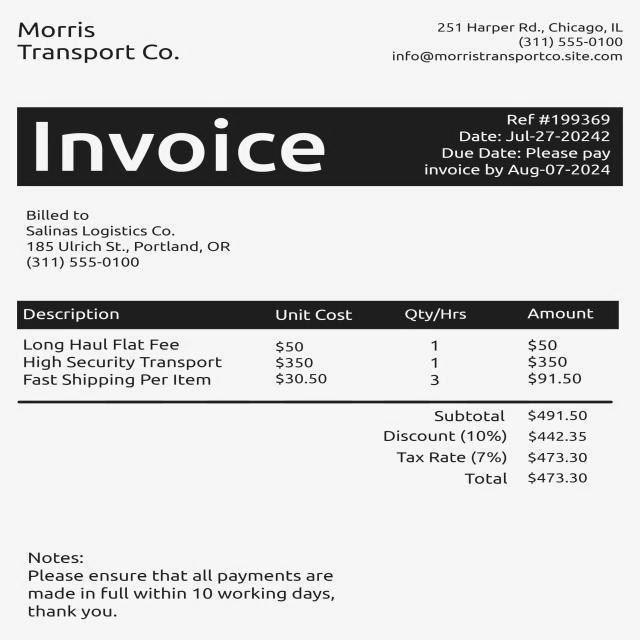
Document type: Invoice